Question: What jurisdiction, city, or county is the document associated with?
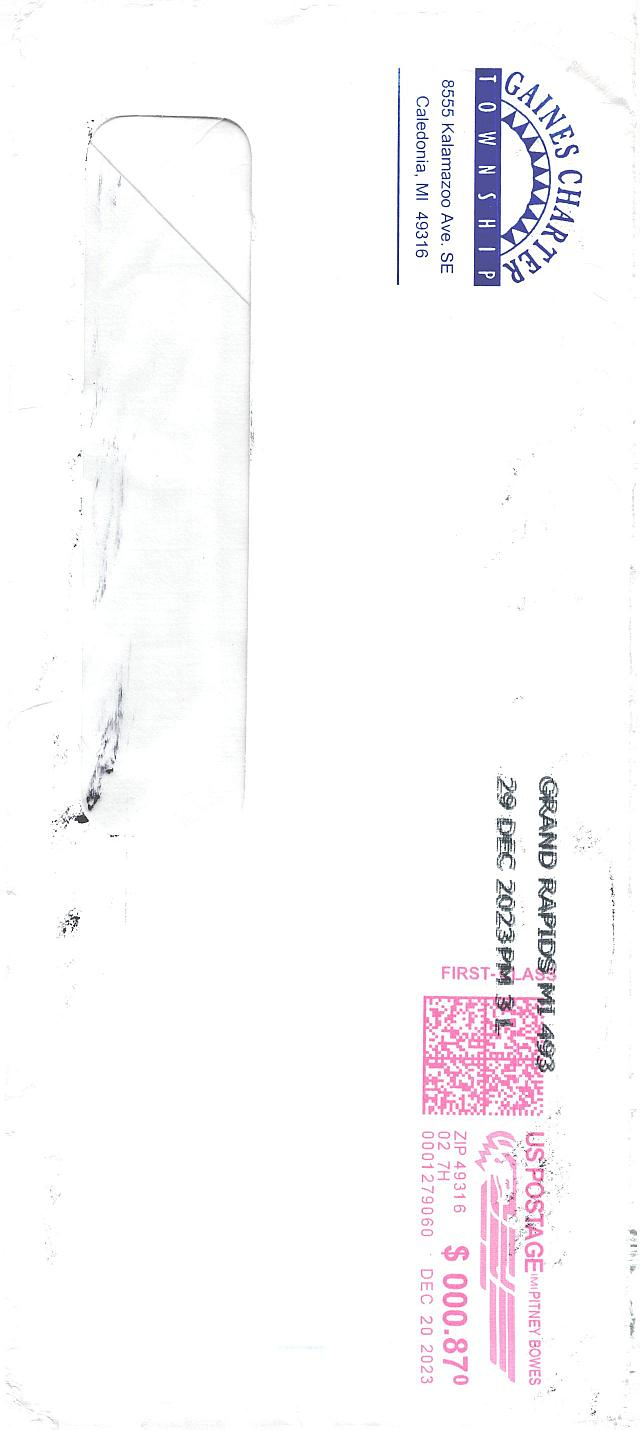
Answer: "Gaines Charter Township"